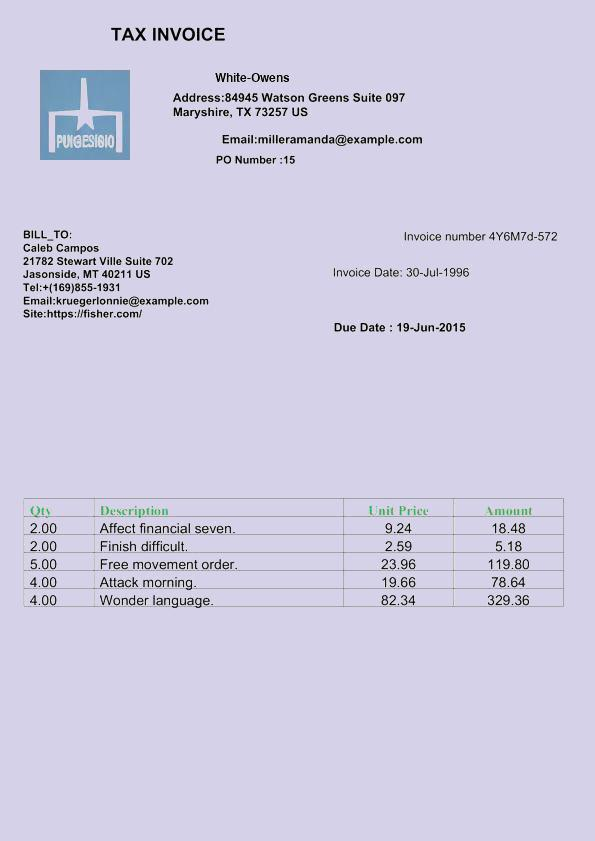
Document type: Invoice